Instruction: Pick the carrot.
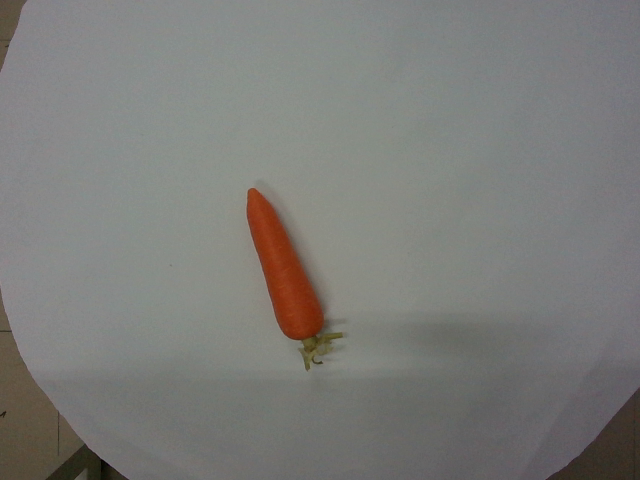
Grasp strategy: vertical